Question: What is the suspected problem?
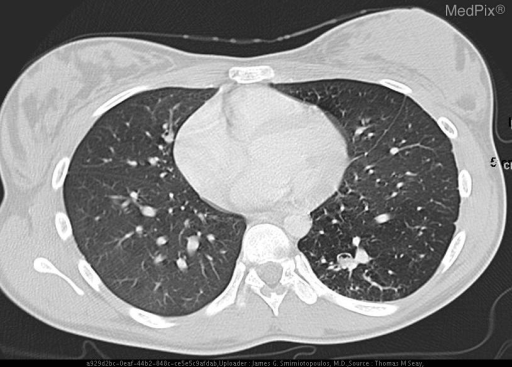
Answer: The findings suggest CXR:  The  mediastinal structures and pulmonary vascularity are normal in appearance.  Symmetric aeration is noted bilaterally.  Slight increased parenchymal opacity is noted in  the left lower lobe posteriorly.  Overlying bony thorax is unremarkable.

CT:  There is an area of increased lucency in the inferior left lower lobe, with multiple dilated abnormal blood vessels. The area is supplied predominantly by a large artery arising from the aorta just above the aortic hiatus. Drainage is to the left inferior pulmonary vein (not shown).. There is an area of increased lucency in the inferior left lower lobe, with multiple dilated abnormal blood vessels. The area appears to be supplied predominantly by a large artery arising from the aorta just above the aortic hiatus. Drainage is to the left inferior pulmonary vein.. The patient might have a history of This 12 year old girl has recurrent left lower lobe pneumonia. She is otherwise healthy. Other previous medical history is noncontributory..